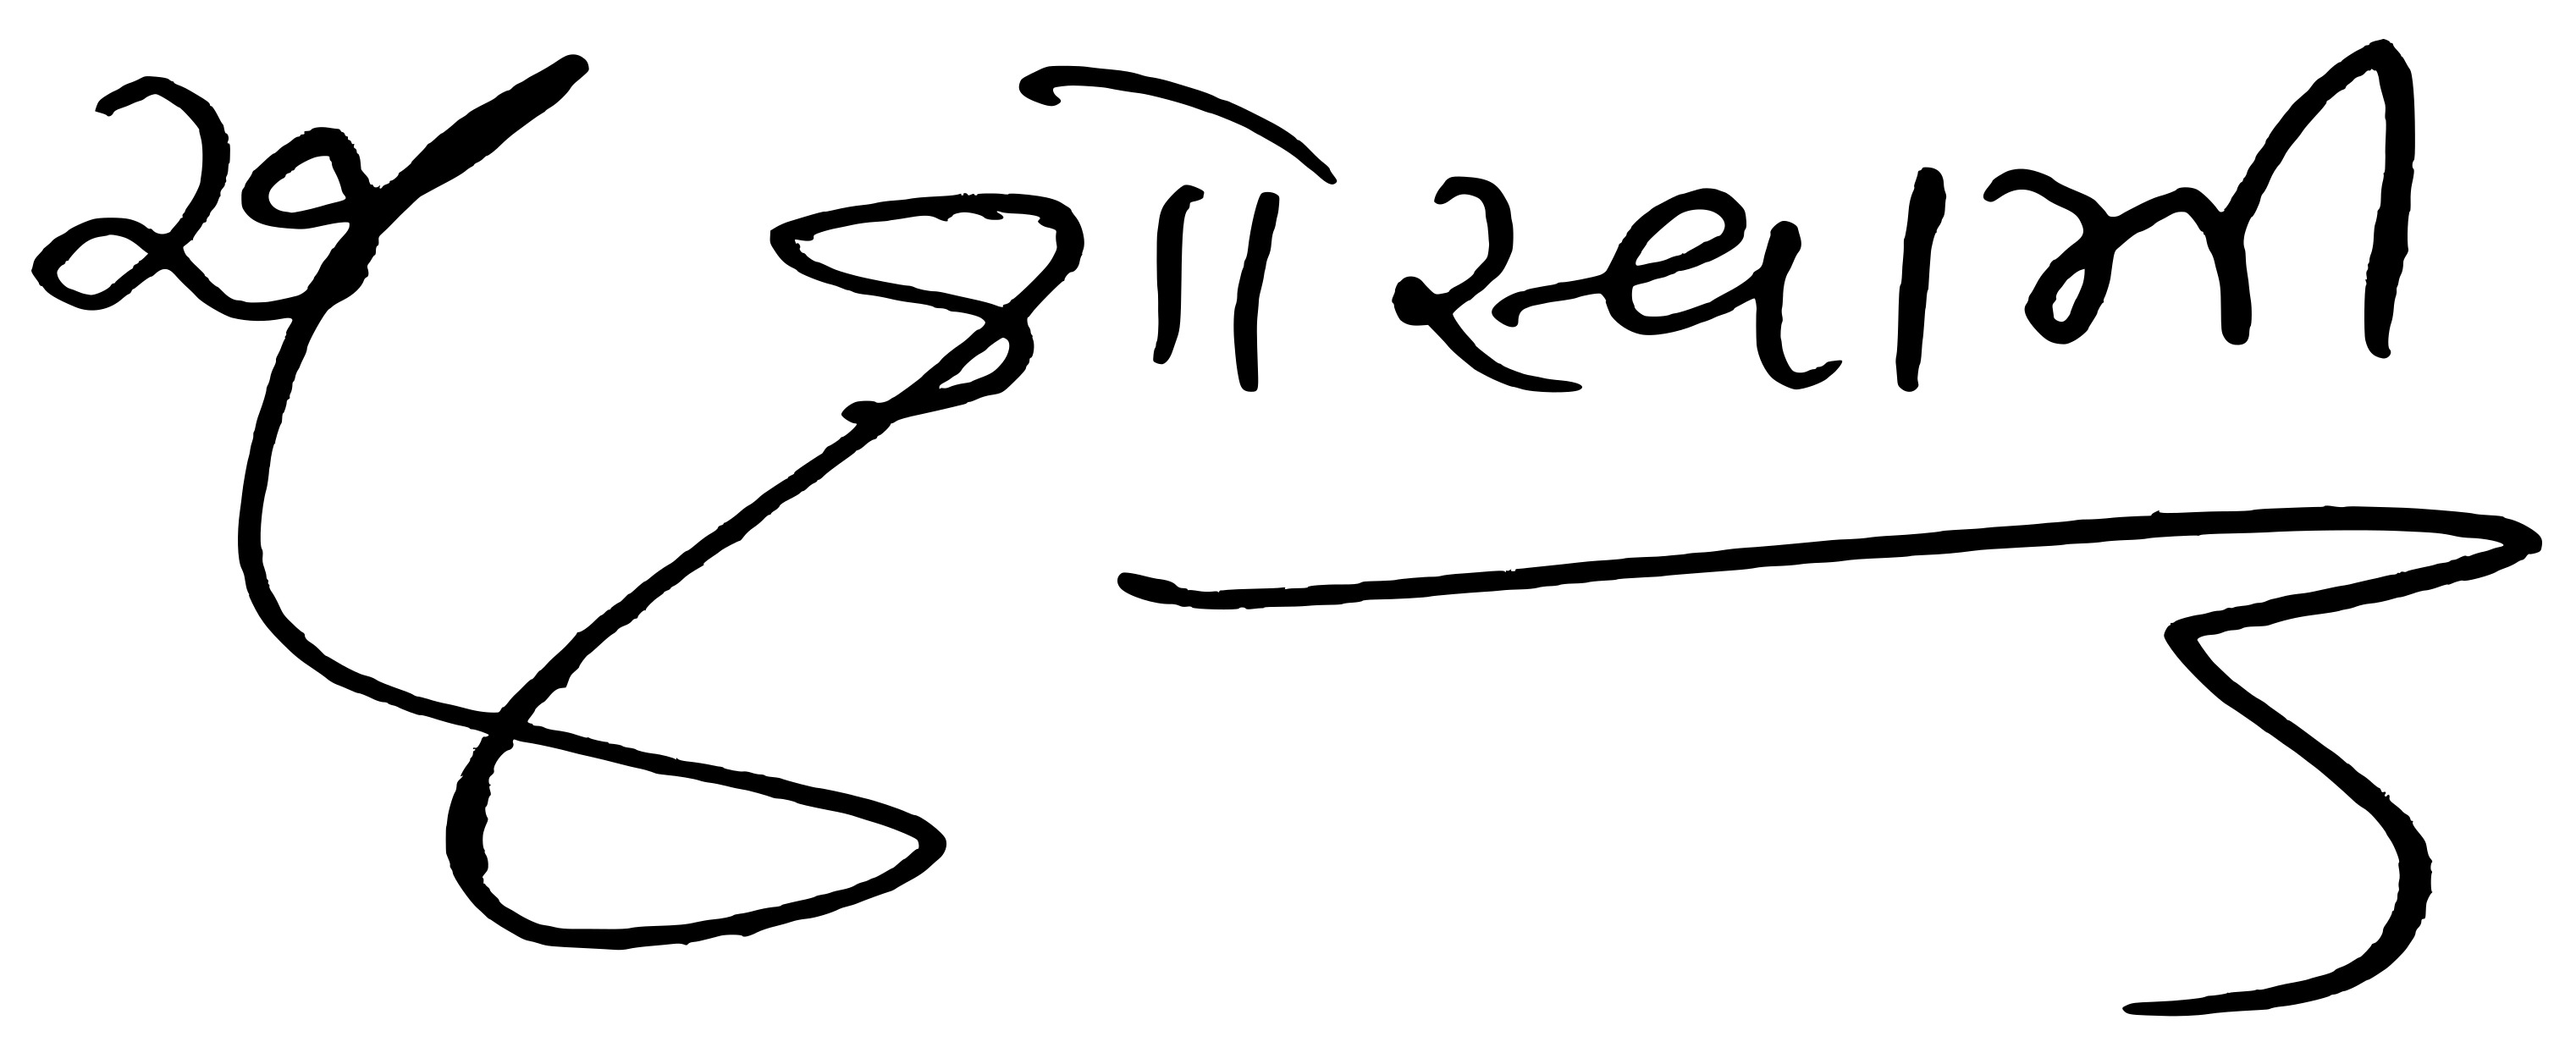
Signature of: ashokpuri goswami